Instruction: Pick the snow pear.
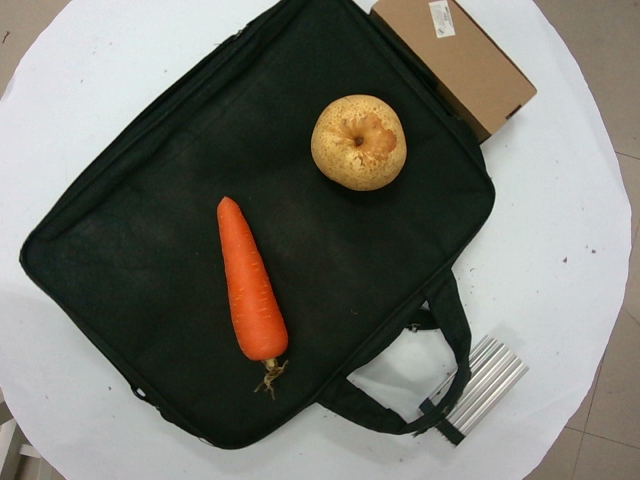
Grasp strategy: vertical